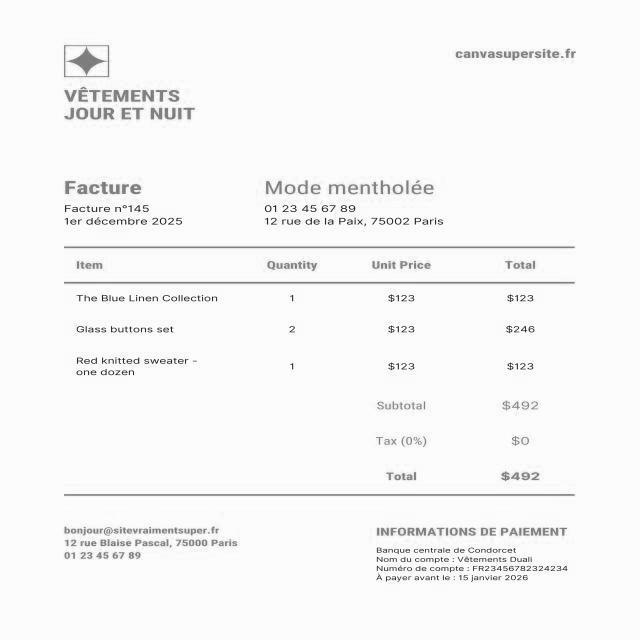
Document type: Invoice